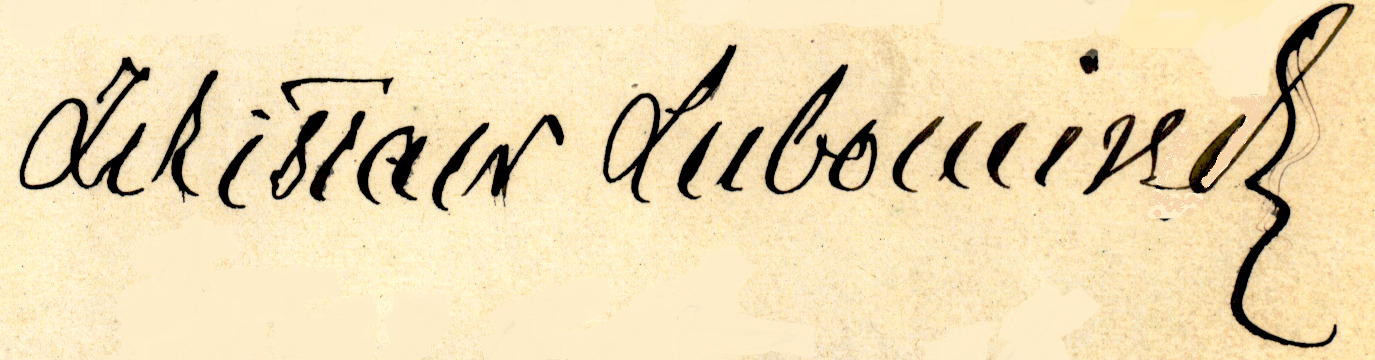
Signature of: zdzisław lubomirski